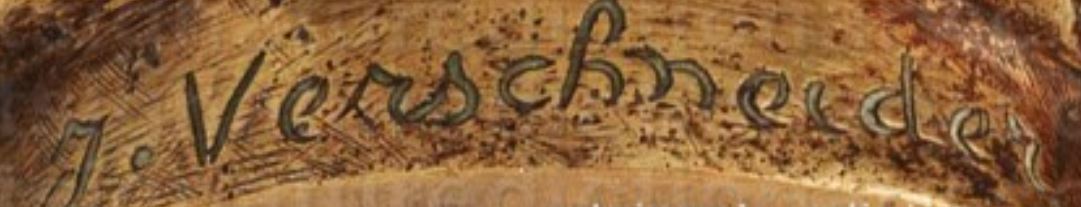
Signature of: jean verschneider